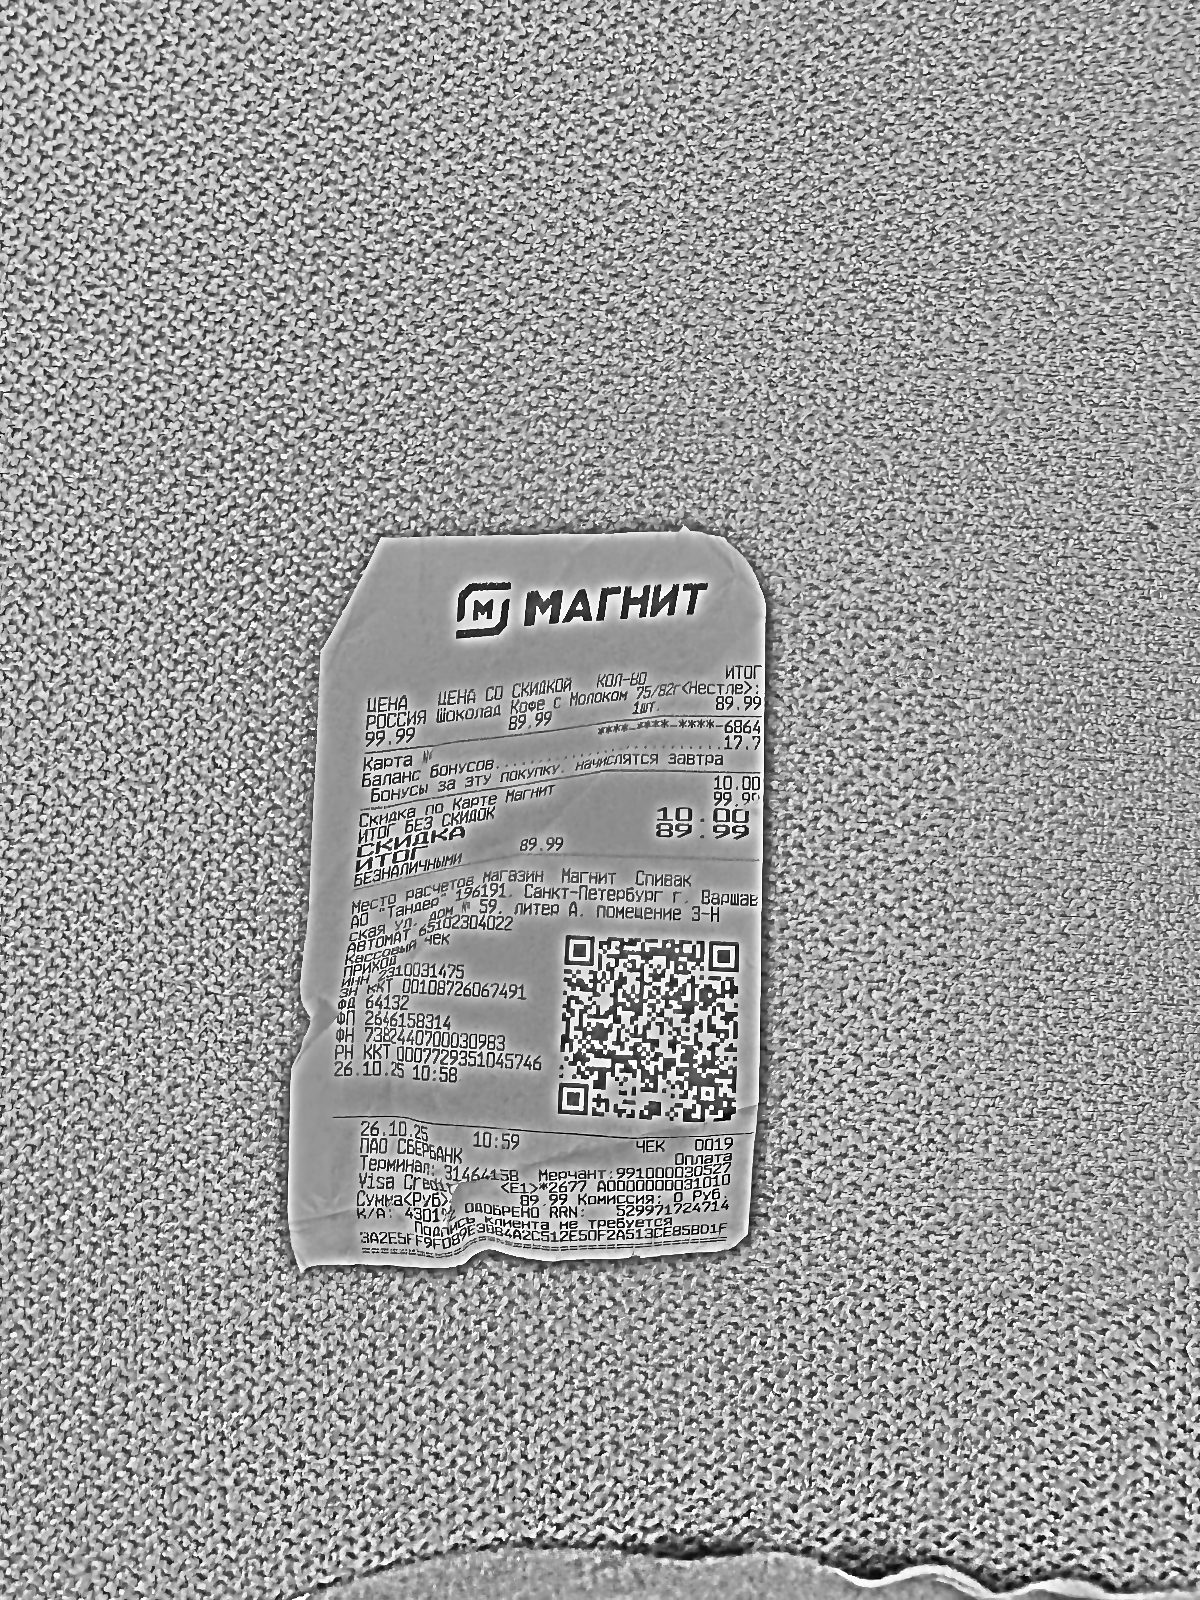
Продавец: АО "Тандер"
ИНН: 2310031475
Дата: 26.10.25
Товары: РОССИЯ Шоколад Кофе с Молоком 75/82г<Нестле>
Количество: 1
Цена: 99.99
Сумма: 89.99
Итого: 89.99